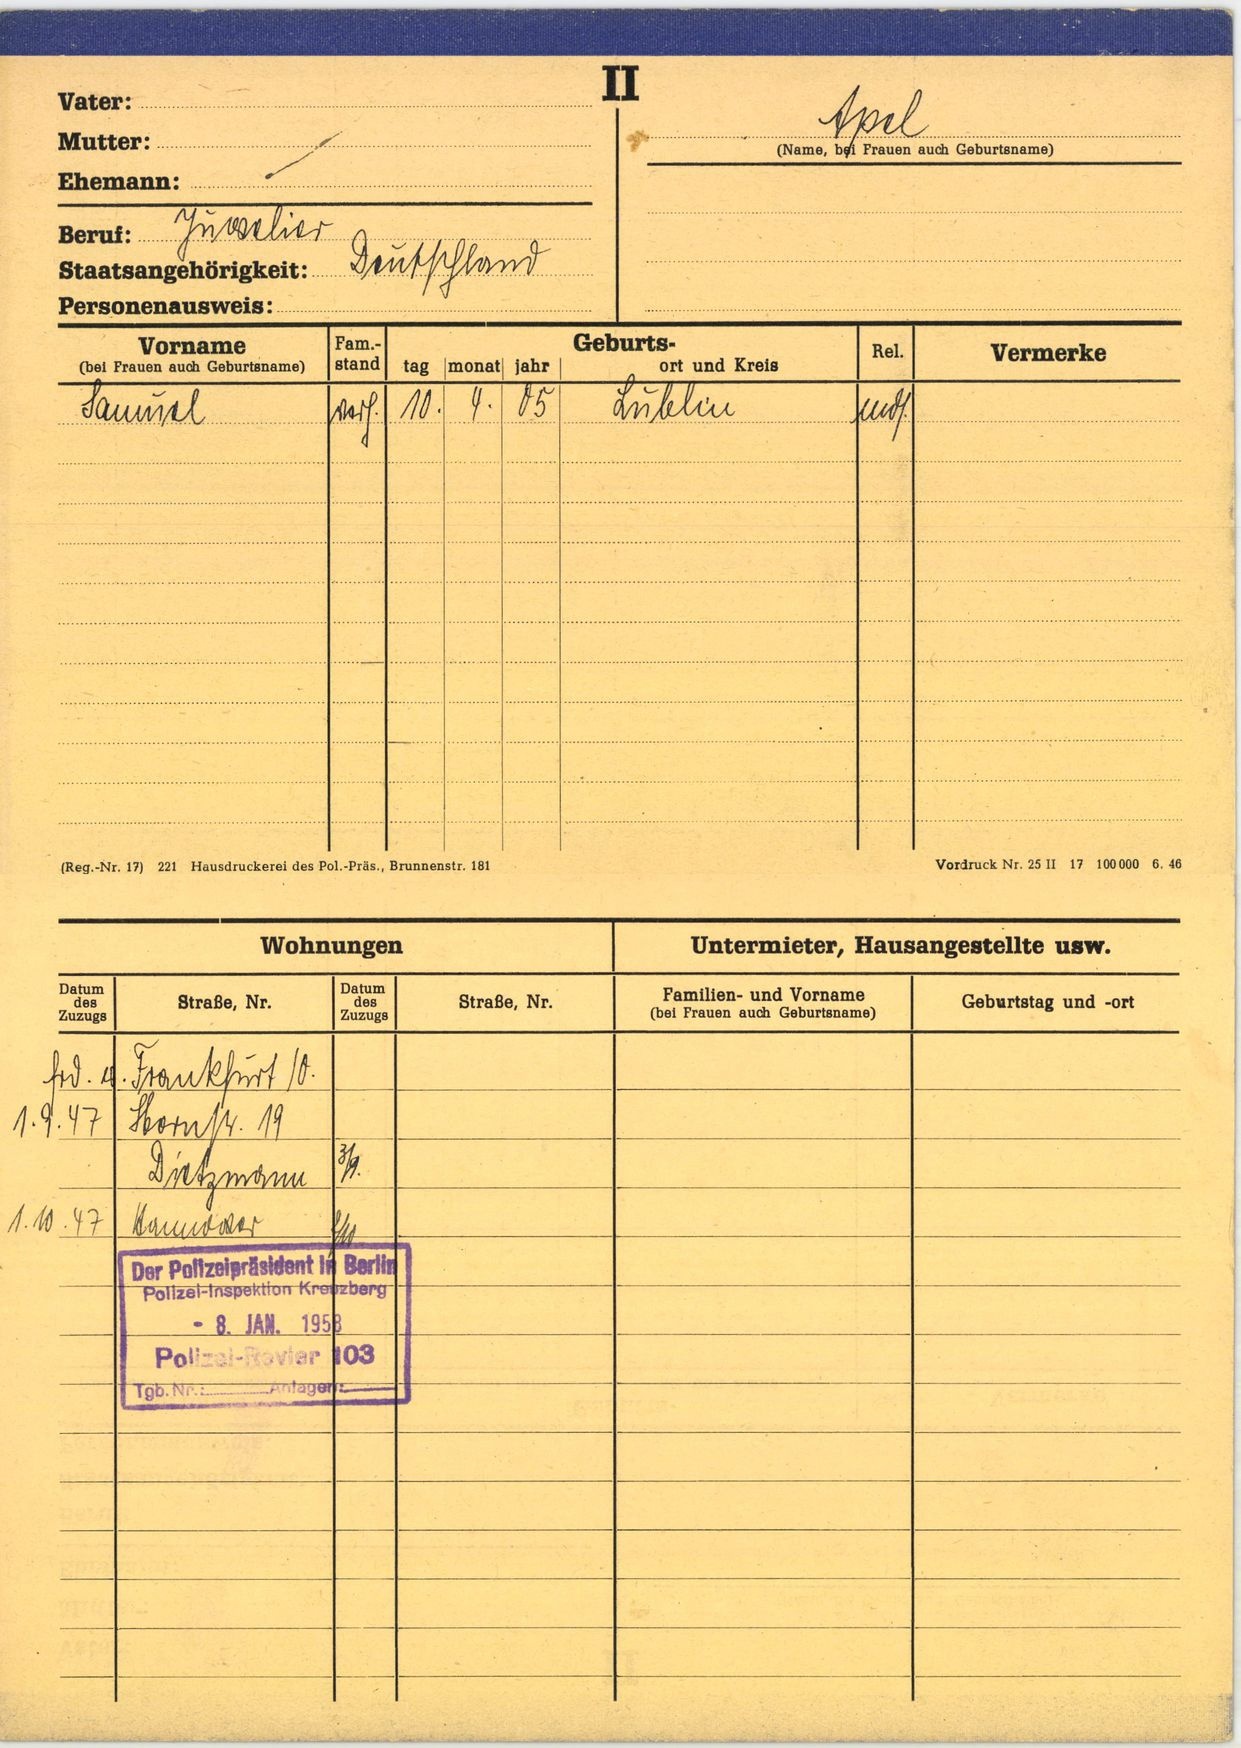
Apel